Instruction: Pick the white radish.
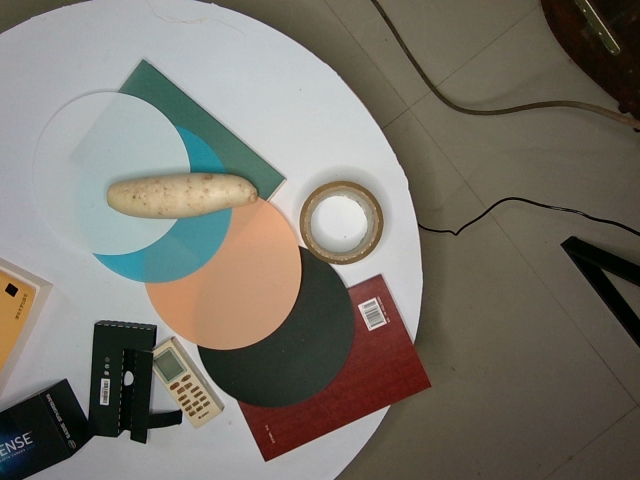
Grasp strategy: vertical